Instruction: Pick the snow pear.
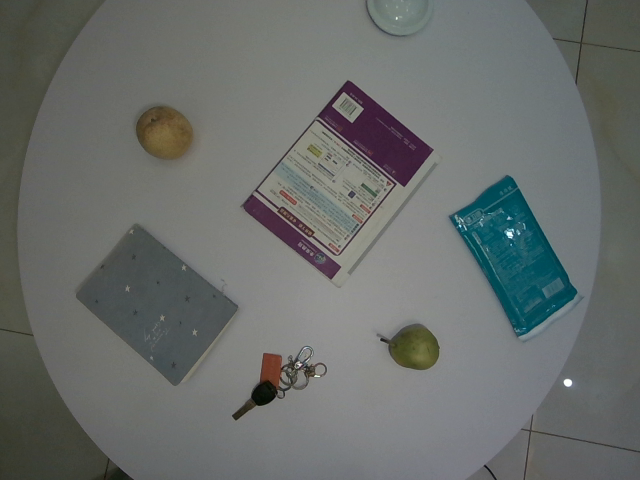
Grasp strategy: vertical